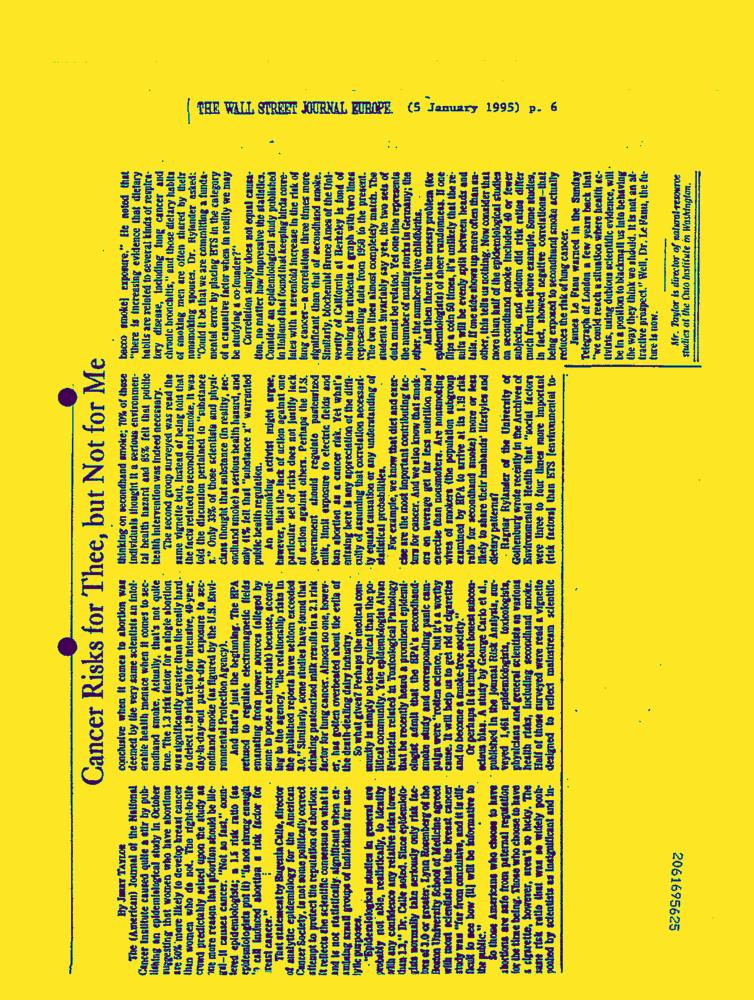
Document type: News-Article